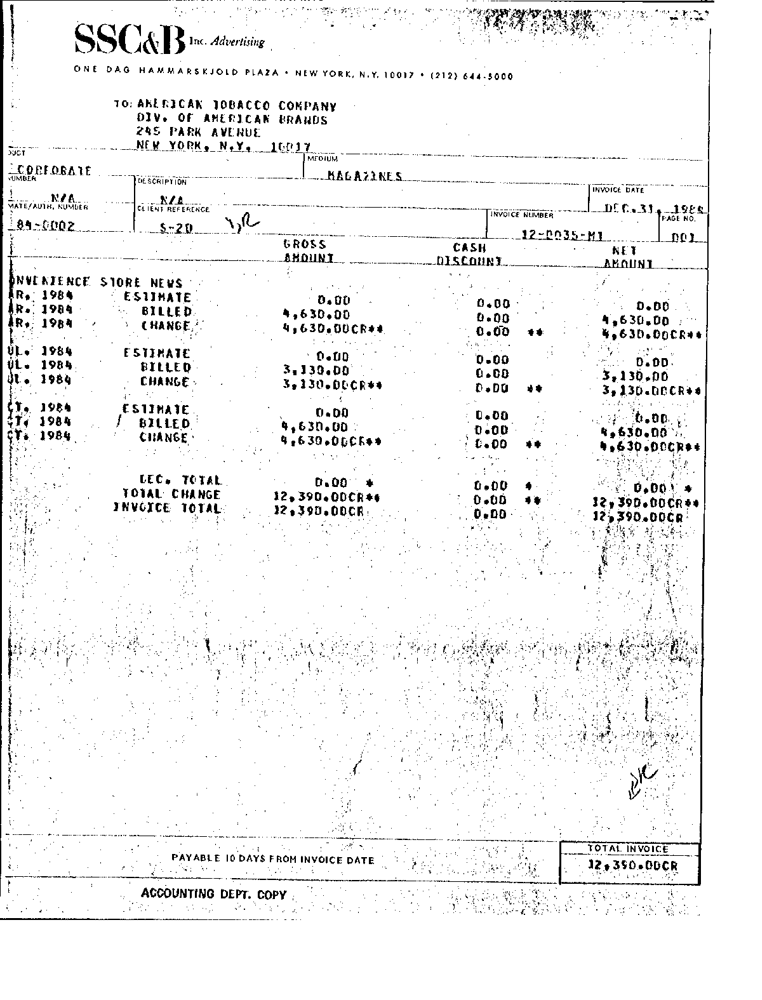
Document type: Invoice